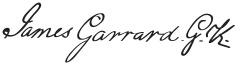
Signature of: james garrard